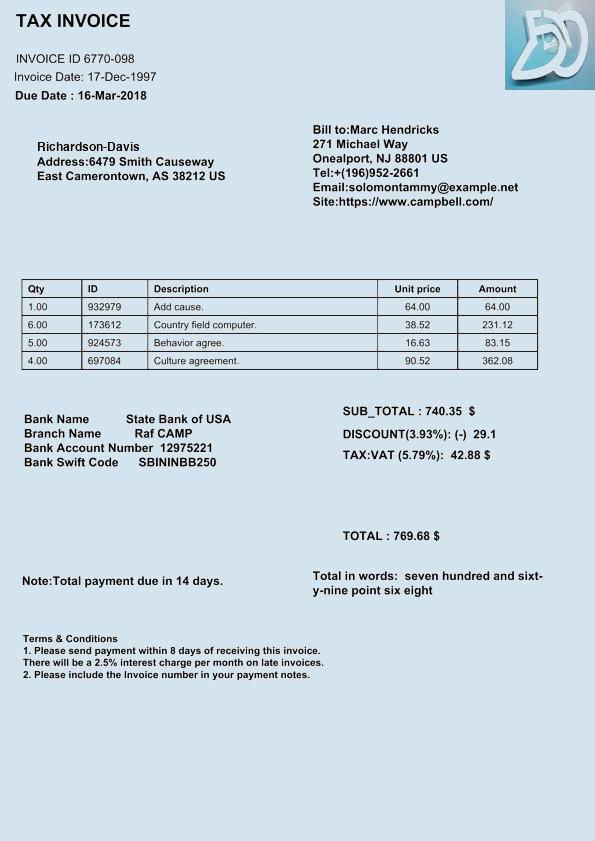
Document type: Invoice